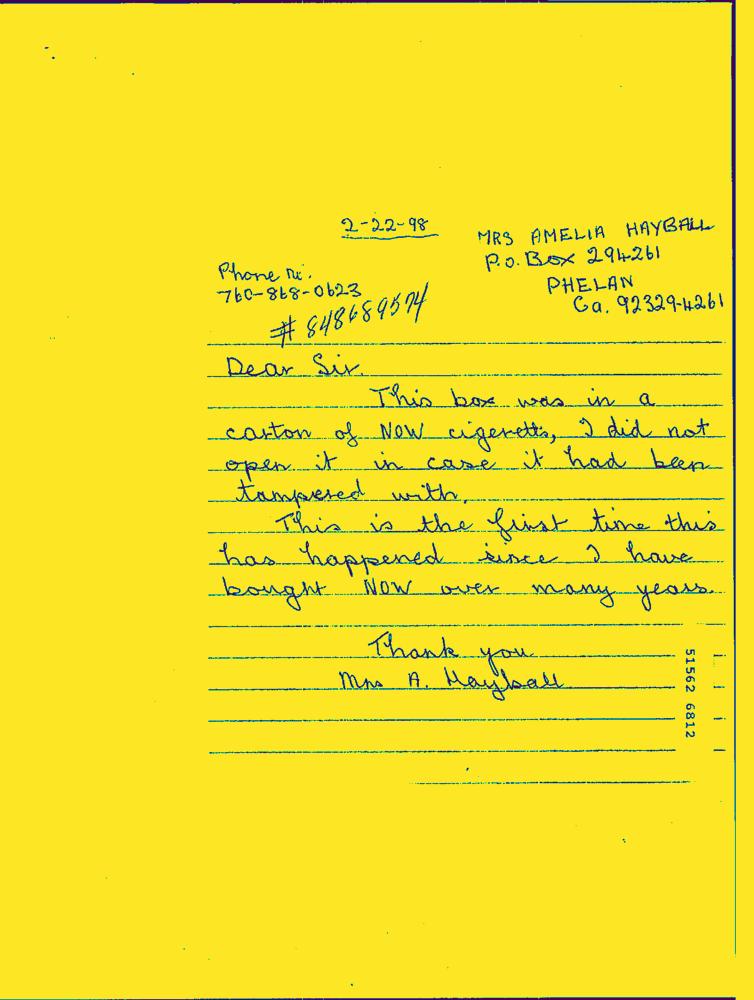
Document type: Hand-Written